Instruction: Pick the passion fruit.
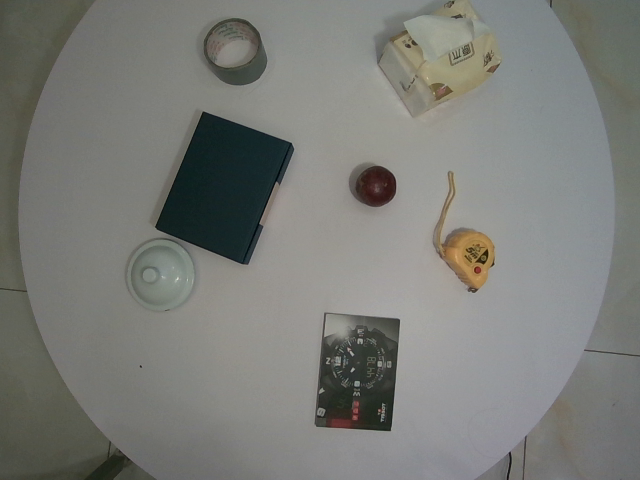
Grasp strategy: vertical